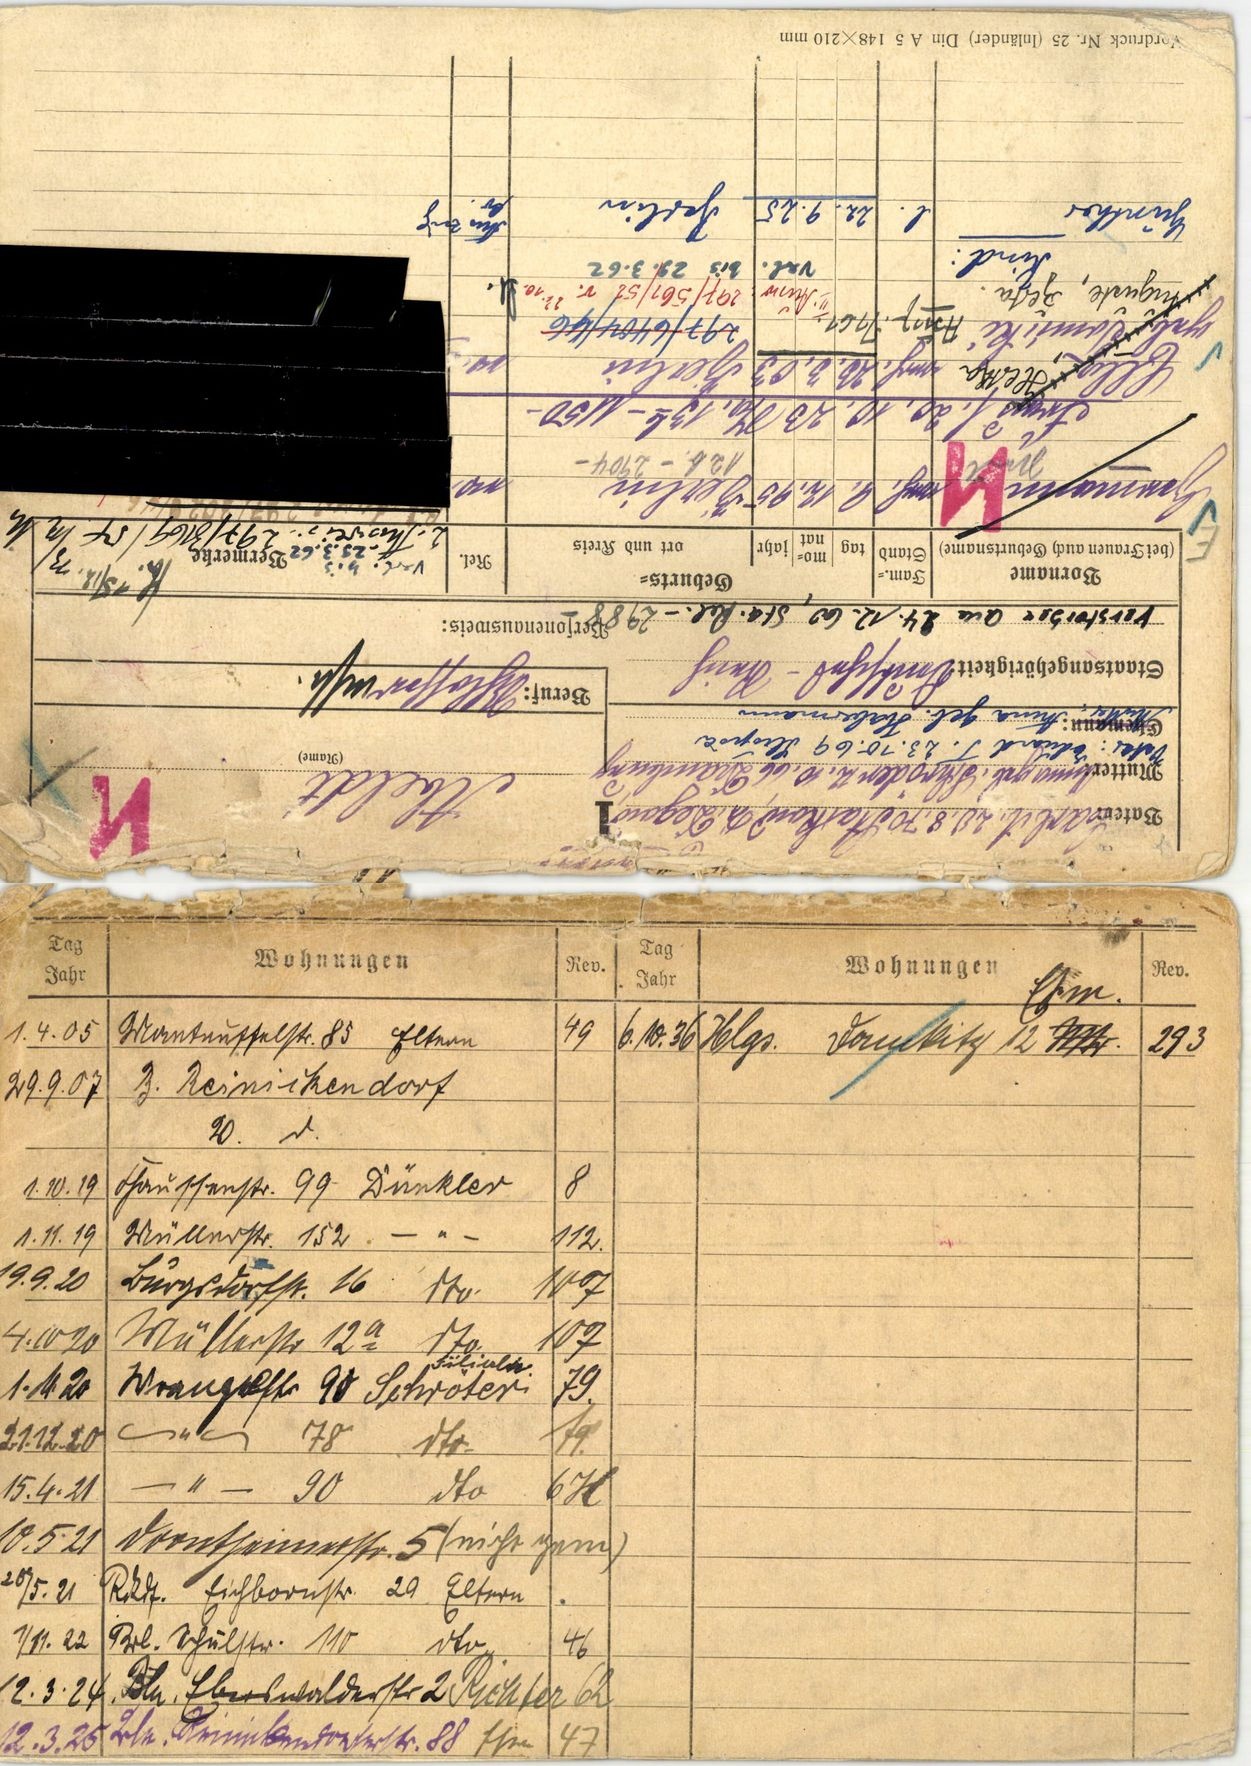
Abeldt